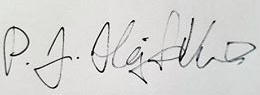
Signature of: pavel j hejátko